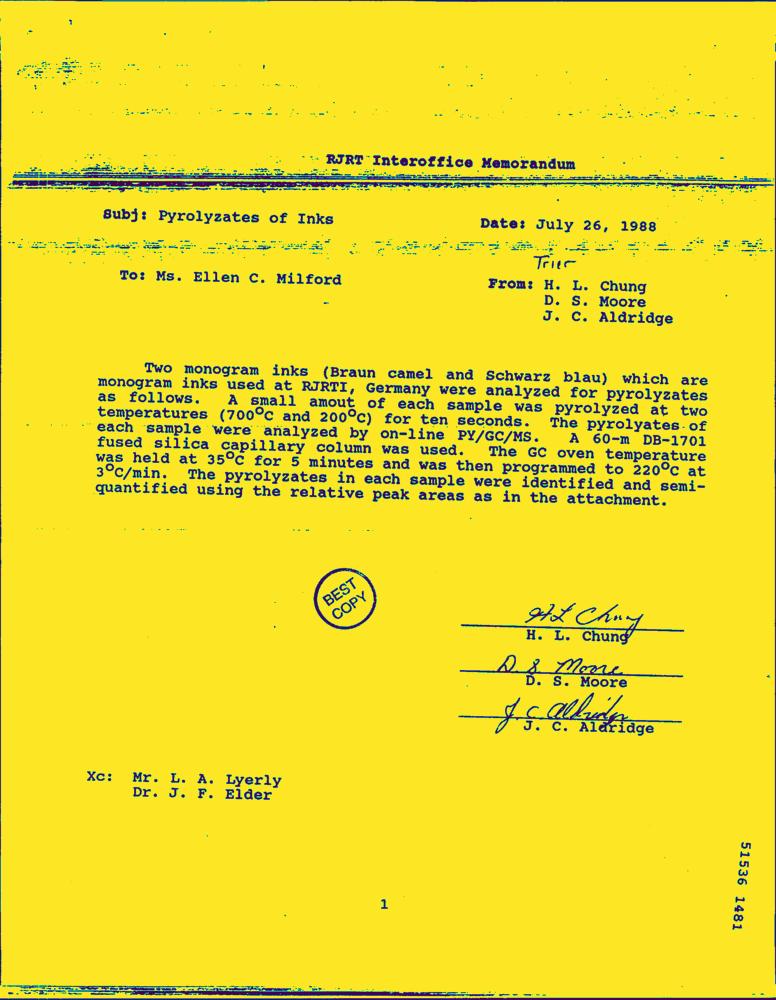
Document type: Letter-Doc